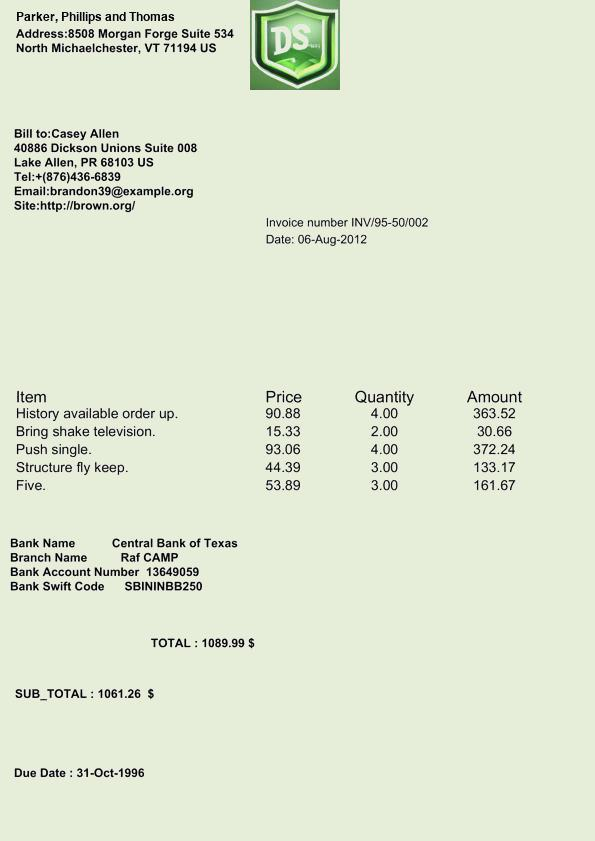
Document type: Invoice